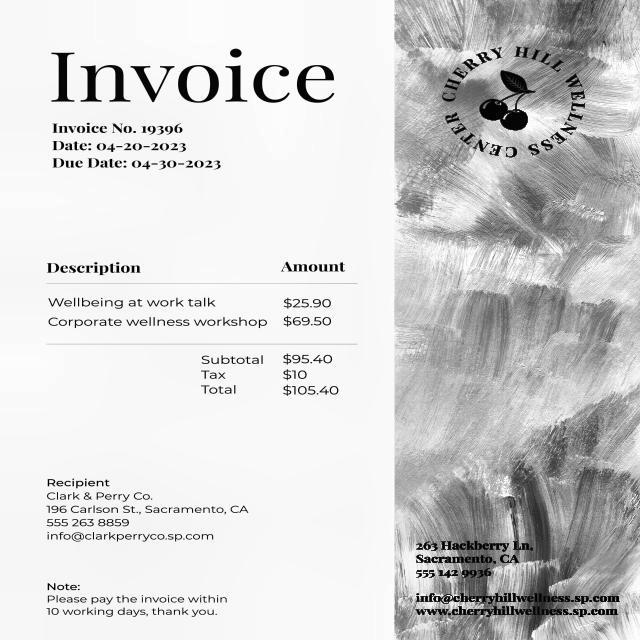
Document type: Invoice